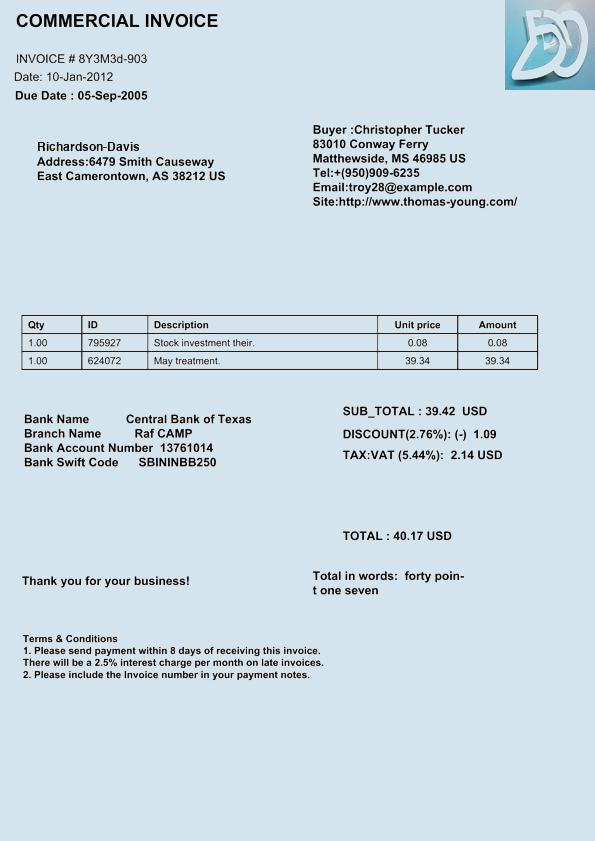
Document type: Invoice